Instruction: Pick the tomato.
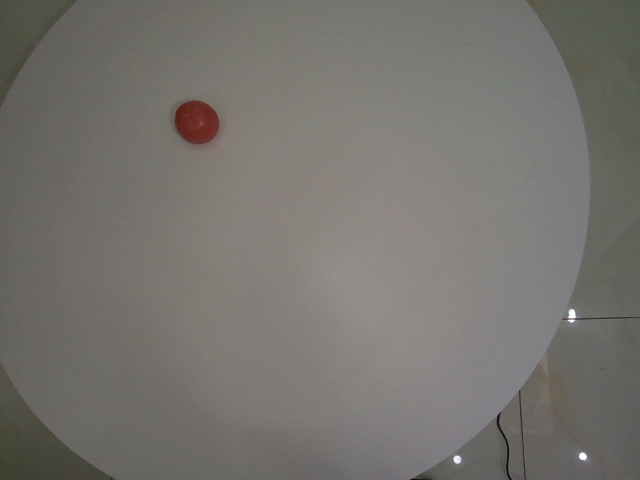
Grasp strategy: vertical